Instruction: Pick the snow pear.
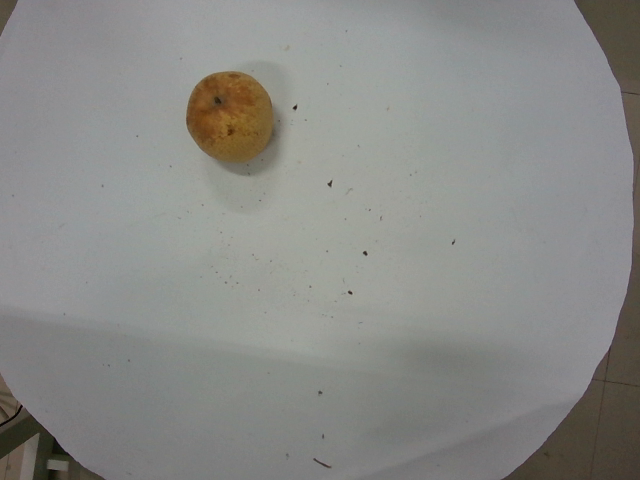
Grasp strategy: vertical